Question: What is the assessed value of the property as noted in the document?
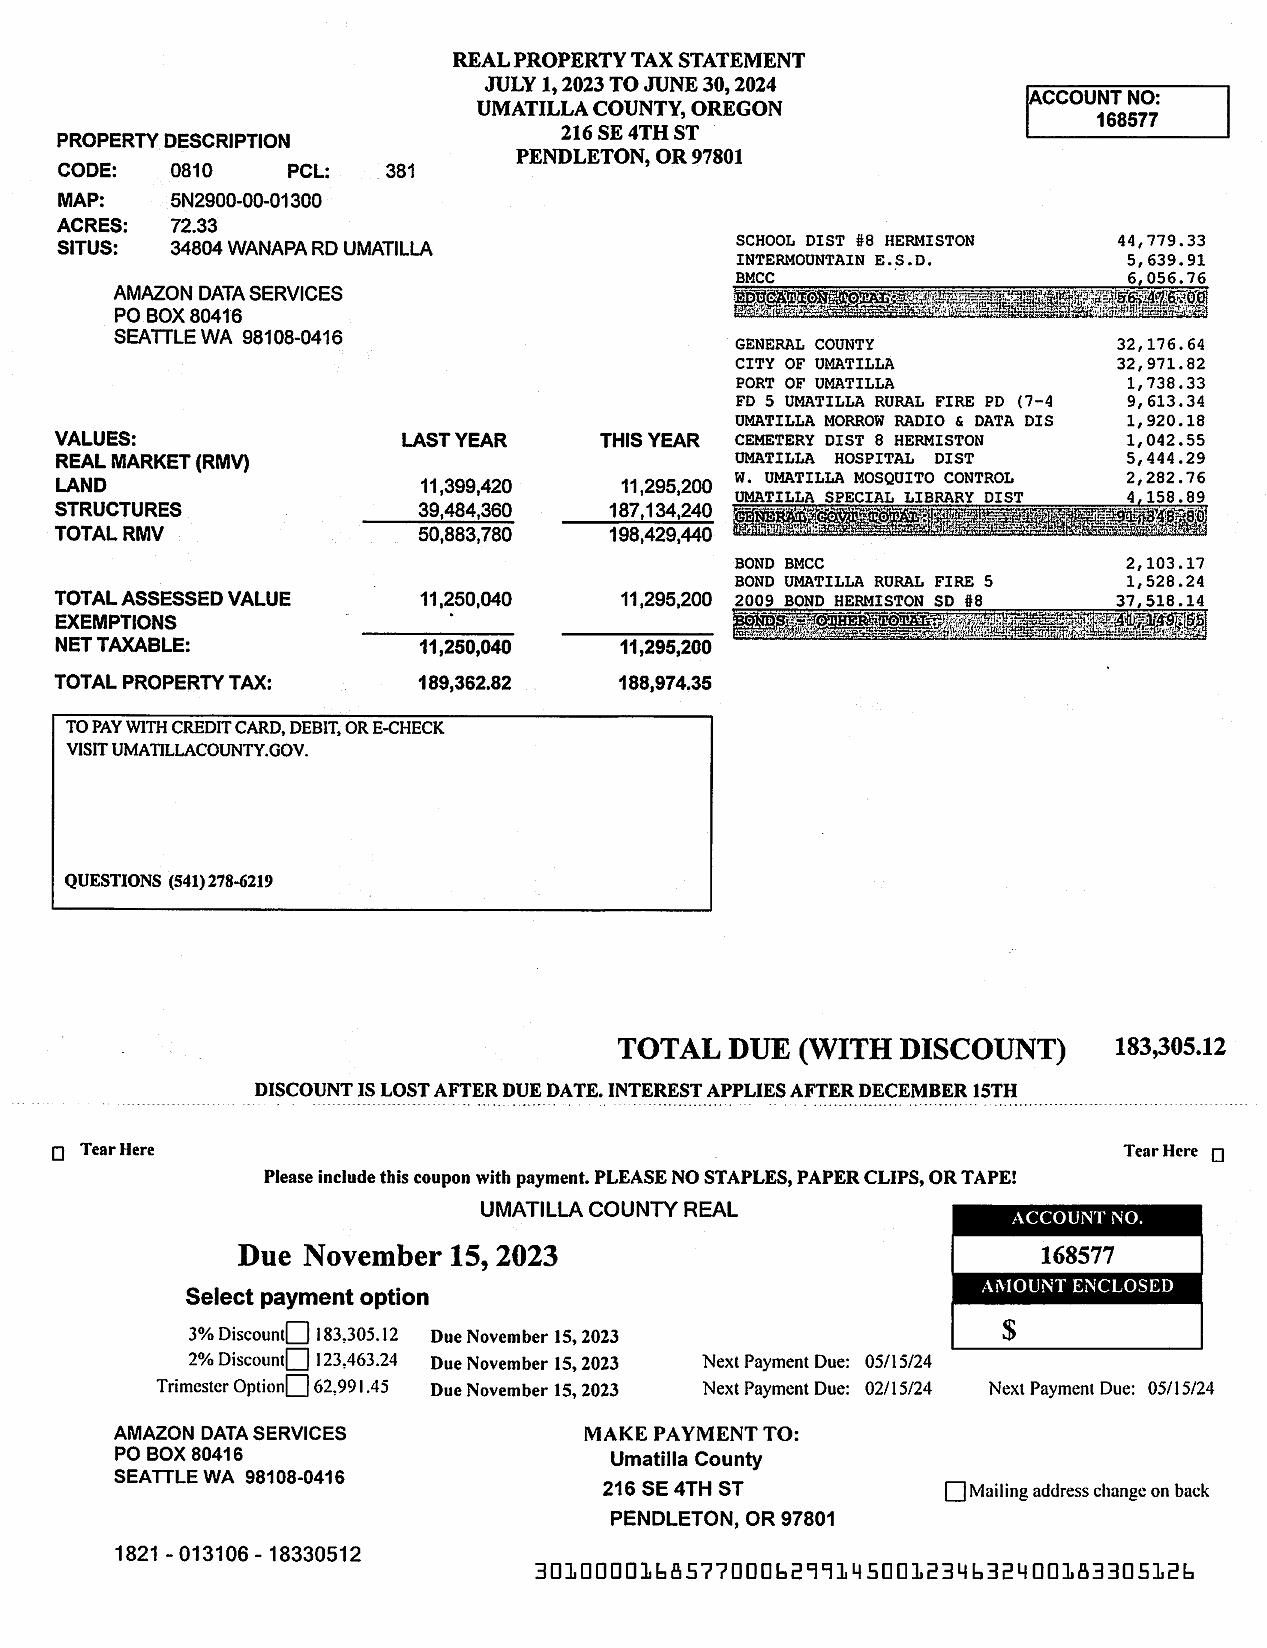
Answer: "11,295,200"